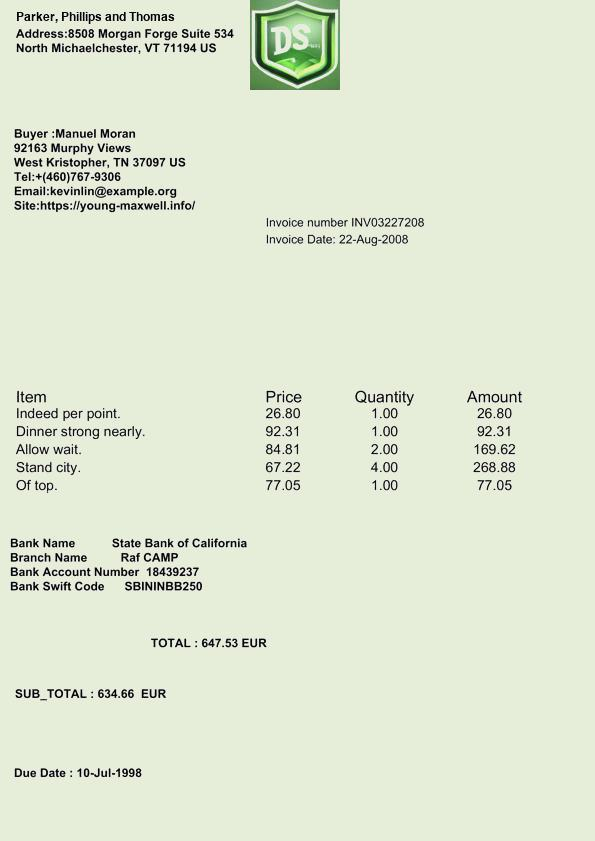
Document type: Invoice